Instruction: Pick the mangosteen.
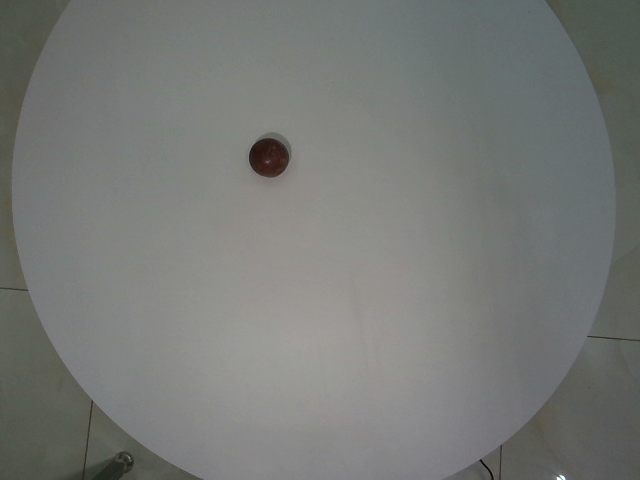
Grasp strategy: vertical